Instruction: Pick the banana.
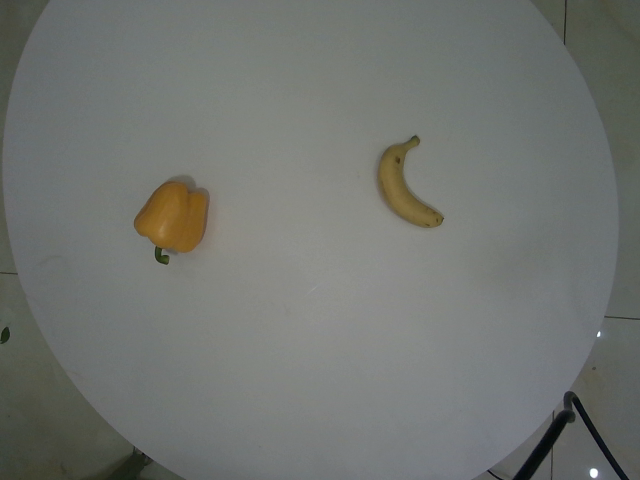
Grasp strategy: vertical